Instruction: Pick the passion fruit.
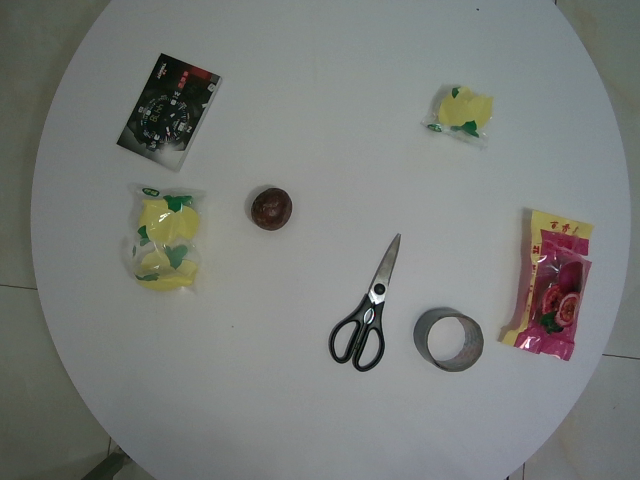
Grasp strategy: vertical